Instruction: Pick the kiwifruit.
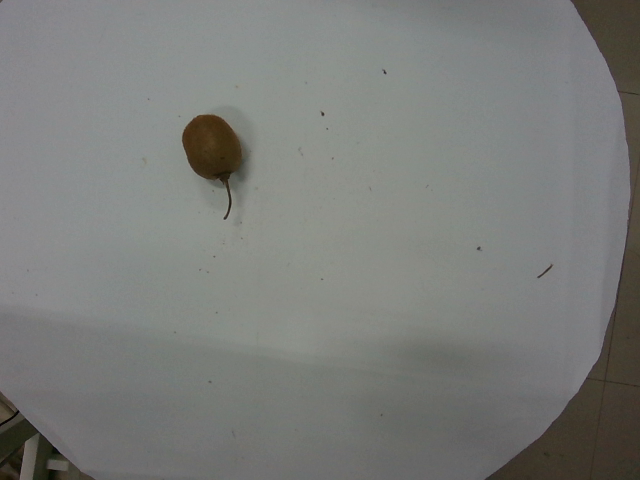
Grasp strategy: vertical